Question: Describe the condition in detail:
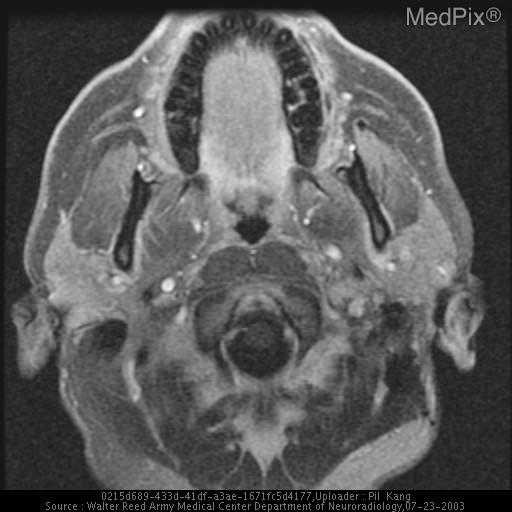
Answer: The disease is discussed as: Somatostatin membrane receptors are found on many cells and tumors of neuroendocrine origin (e.g. pheochromocytomas, neuroblastomas, ganglioneuro[blast]omas, paragangliomas, small cell lung cancers, pancreatic islet cells) and other cells not of neuroendrocrine origin such as activated lymphocytes, lymphomas, and breast cancer.  [In-111-DTPA-D-Phe]octreotide (or just In-111-octreotide), a radiolabeled polypeptide which binds to somatostatin receptors, allows detection of such tumors in patients.

Those tumors known to be positive on in vivo scintigraphy with In-111-octreotide include: TSH-producing pituitary tumor, gastrinoma, glucogonoma, paraganglioma, carcinoid, both small cell and non-small cell lung cancer, and meningiomas.  Rheumatoid arthritis, sarcoidosis, and tuberculosis, all non-neoplastic systemic inflammator processes, may also demonstrate positivity on in vivo scintigraphy.

The advantage of scintigraphy in the setting of paragangliomas (and other tumor types with somatostatin receptors) is that unexpected additional paraganglioma sites not detected with anatomic imaging techniques were found in 33% of patients with known paragangliomas.  This is especially important in the setting of paragangliomas, which demonstrate multicentricity and distant metastases in 10% of the cases.